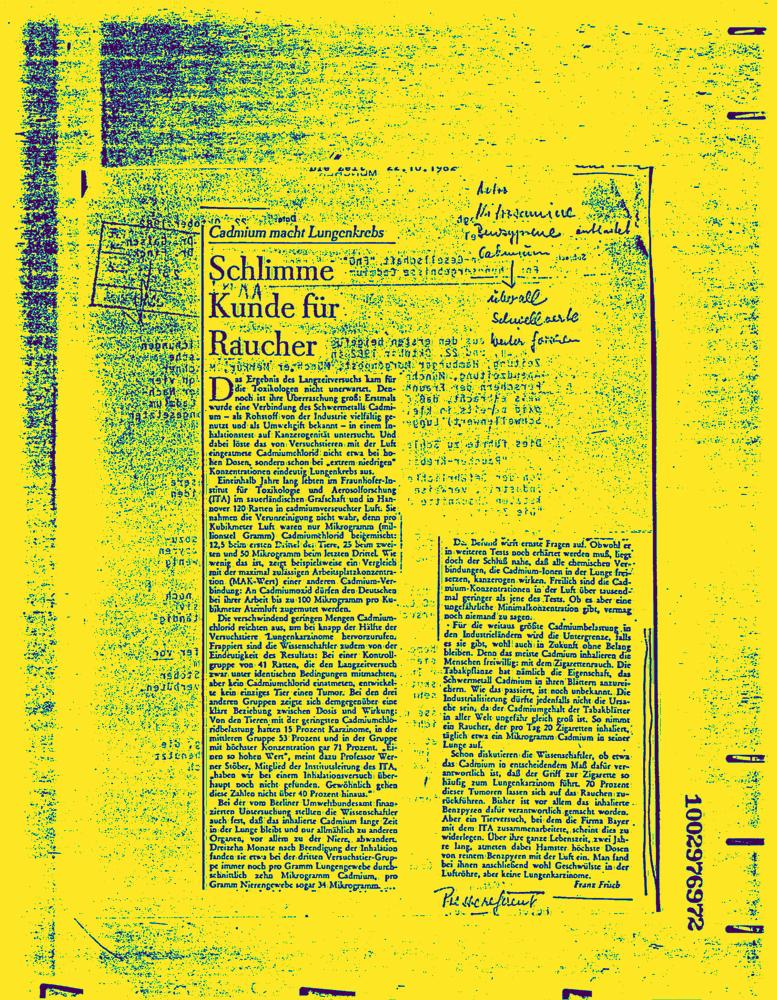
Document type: News-Article